Question: What tax district, tax-rate area, or tax area code is specified in the document?
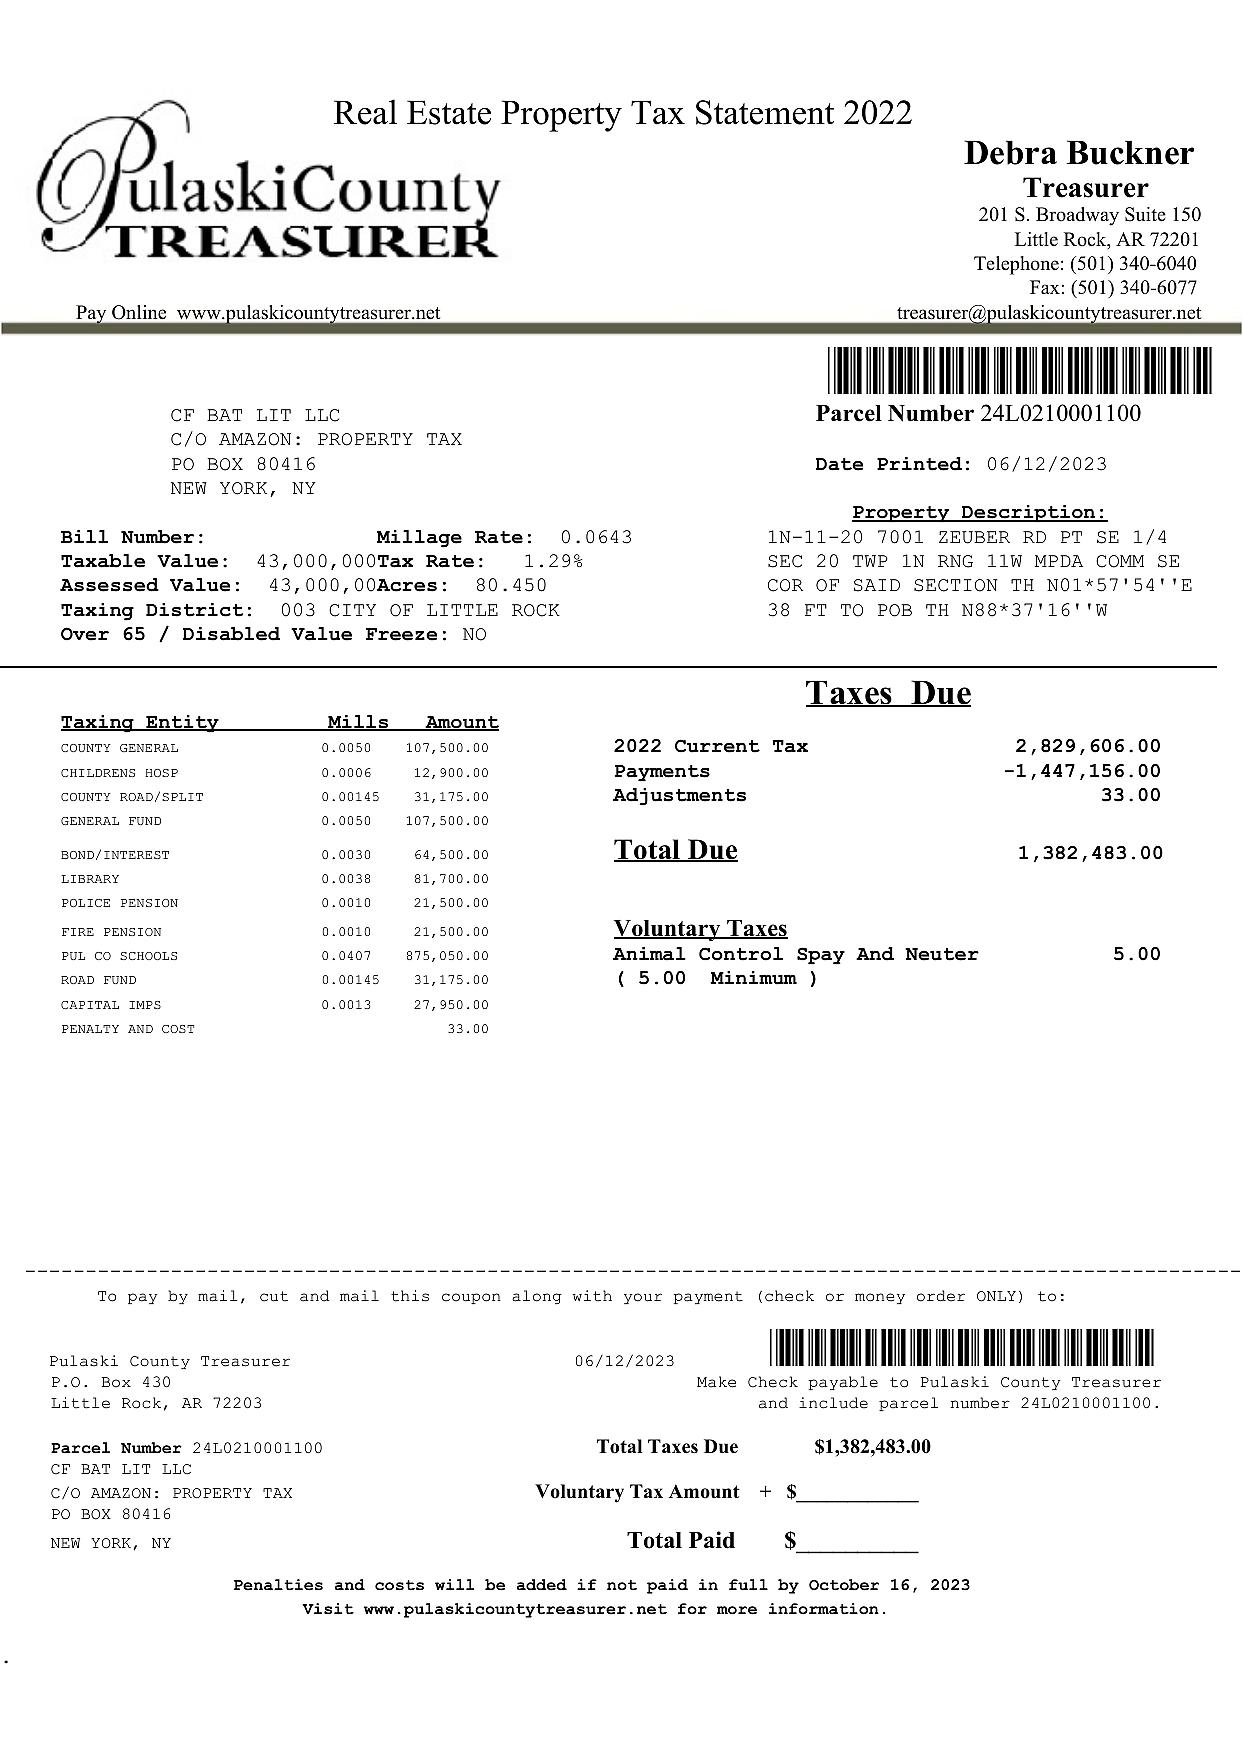
Answer: "003 CITY OF LITTLE ROCK"